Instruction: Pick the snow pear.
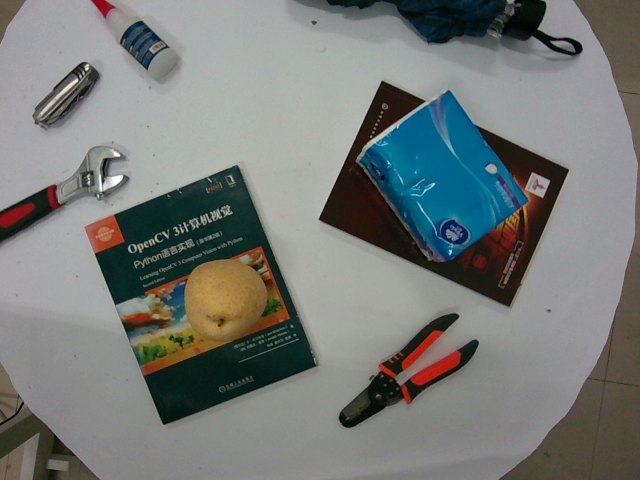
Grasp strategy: vertical